Question: Describe the condition in detail:
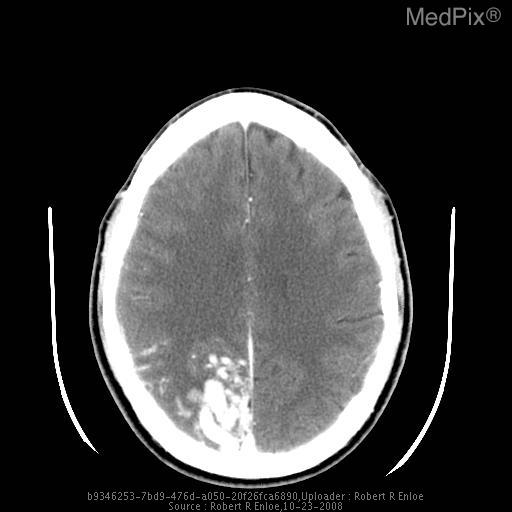
Answer: The disease is discussed as: ARTERIOVENOUS MALFORMATION (AVM)

Clinical Features:  AVMs are the most common symptomatic congenital vascular malformations.  The peak age at presentation is between 20 and 40.  Approximately 50% of patients with AVMs present with symptoms caused by hemorrhage (25% present with seizures).  The overall risk of hemorrhage from an AVM is estimated at 2% to 4% per year, cumulative.  98% of AVMs are solitary.  Multiple AVMs outside the setting of vascular neurocutaneous disorders such as Rendu-Osler-Weber and Wyburn-Mason syndromes are extremely uncommon.

Pathology:  AVMs are complex networks of abnormal vascular channels that consist of dilated arterial feeder(s) and draining veins, without intervening capillaries.  These vessels often demonstrate flow-induced angiopathic changes secondary to endothelial hyperplasia (flow-related” aneurysms in 10 - 20%).  AVMs may contain gliotic brain and hemorrhagic residua.  Atrophy of otherwise normal adjacent brain results from chronic regional arterial hypoperfusion and venous hypertension, as the AVMs steal vascular supply from adjacent brain tissue.

Imaging:  Intracranial AVMs are subdivided into parenchymal (pial or within the brain), and dural (outside the brain).  A mixed type occurs when a parenchymal AVM recruits dural vascular supply.  85% of AVMs are supratentorial.  On cerebral angiography an AVM appears as a tightly packed mass of enlarged feeding arteries that supply a central nidus, a plexiform web of small vessels.  One or more dilated veins drain the AVM nidus.  The main goals of the diagnostic imaging workup are to delineate the size of the AVM,  the eloquence of adjacent brain, and the pattern of venous drainage.  These 3 characteristics are used to determine the long-term risk of an untreated AVM, as the table below explains.

Table 1.  Spetzler AVM Grading System
Graded feature	             Points assigned
  Size
      Small (<3 cm)				1
      Medium (3-6 cm)			2
      Large (>6cm)				3

Eloquence of adjacent brain
      Noneloquent                		0
      Eloquent					1

Venous drainage
      Superficial only			        0
      Deep					        1

========================================

Spetzler grades range from 1 to 5.  A separate grade 6 is reserved for inoperable lesions.  Prospective studies have confirmed the accuracy and utility of the Spetzler grade in guiding patient management and estimating postoperative neurologic complications.